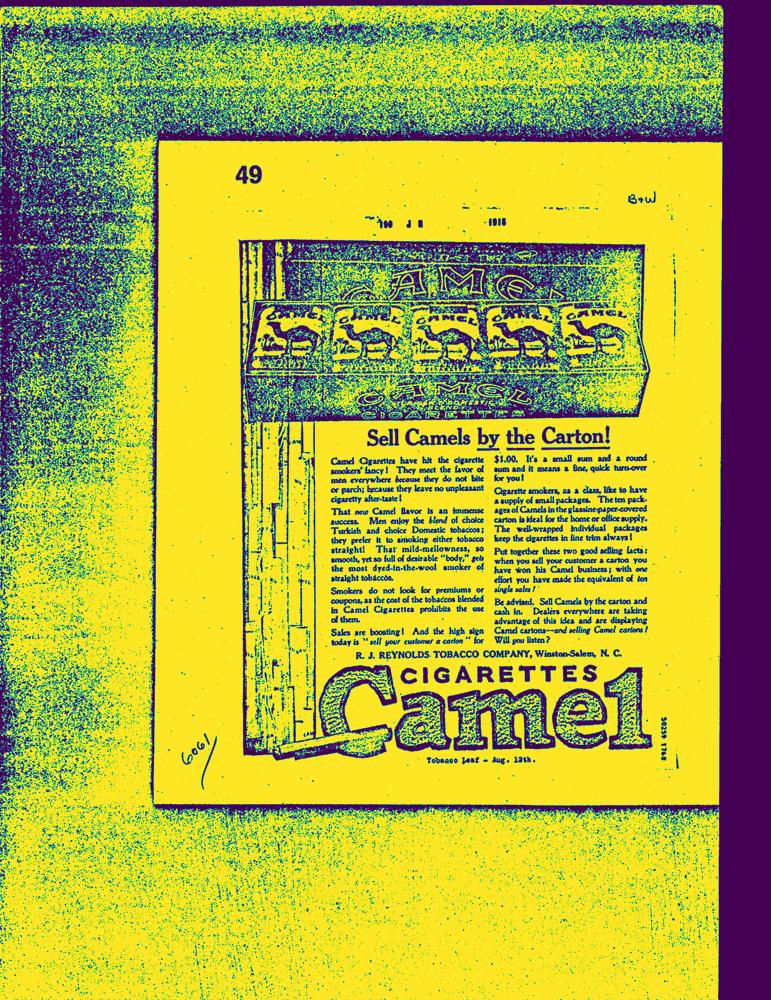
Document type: AD